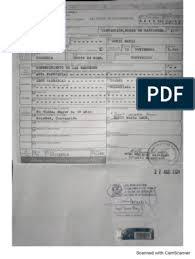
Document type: Invoice